Question: Explain the disease:
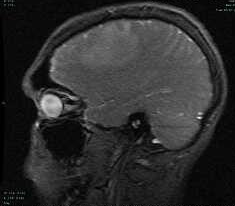
Answer: The disease is discussed as: The most common extraaxial neoplasm of the brain, meningiomas, often affect middle-aged women.  They account for 15-20% of all primary brain tumors. They are most commonly found in the parasagittal dura, convexities, sphenoid wing, cerebellopontine angle cistern, and olfactory groove.  Up to 90% are supratentorial, and 1% occur outside the CNS (presumably due to arachnoid rests).  Less than 10% cause symptoms, with the majority discovered incidentally or at autopsy or on brain imaging.

On CT, they are typically hyperdense, with up to 20% demonstrating calcification.  On MR, they are typically well-circumscribed and iso- to hypointense on T1, iso- to hyperintense on T2, and strongly enhancing.  A dural tail is seen in up to 72%, which is thought to represent a neoplastic infiltration or a reactive fibrovascular proliferation of the meninges.  This finding is suggestive but not specific, however.  Similarly, a distinct cleft of arachnoid with trapped CSF and vessels is common.  Meningiomas typically take one of two forms, either “globose” (spherical) or “en plaque” (flat).

Meningiomas may encase and narrow vessels, and incite a varying amount of edema, depending on location (cerebral cortical lesions have more edema, basal cisterns – less).  Bony changes may be hyperostotic or osteolytic, mimicking Paget’s or fibrous dysplasia.  On angiography, the “in-law” sign has been described (coming early and staying late) with an early blush and delayed washout.  Due to their vascularity, preoperative embolization can be performed (particularly at the skull base, where the lesions may be unresectable).

Malignant meningiomas, a rare variant, demonstrate rapid growth or intraparenchymal invasion.  These are associated with a higher rate of recurrence – 75%, versus a recurrence rate of 3-7% for benign meningiomas.